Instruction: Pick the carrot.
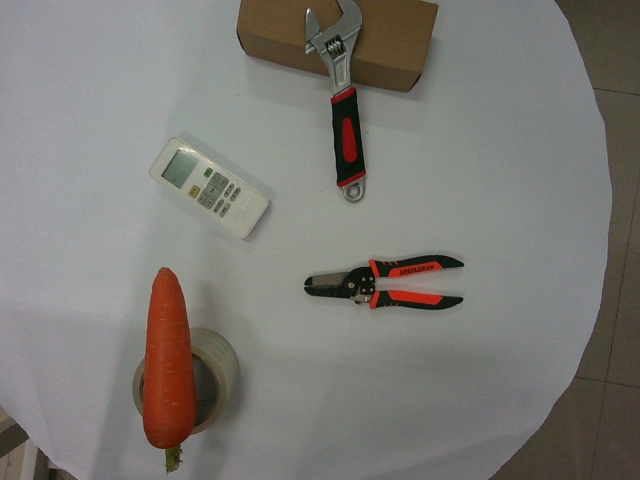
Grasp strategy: vertical